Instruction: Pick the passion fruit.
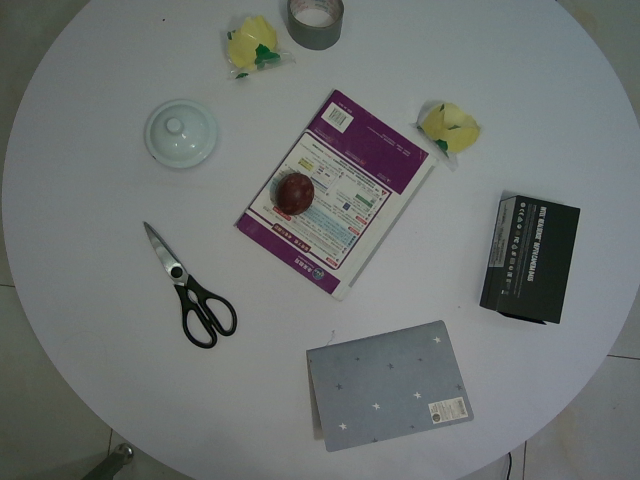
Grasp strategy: vertical